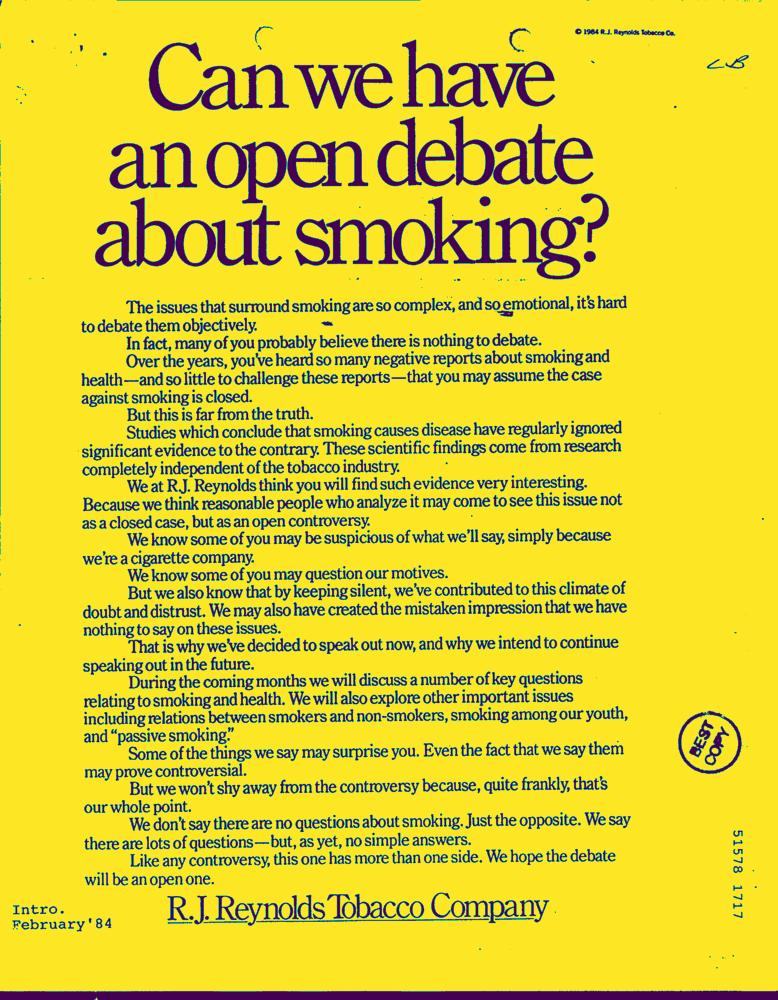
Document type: AD